Question: What is the main concern?
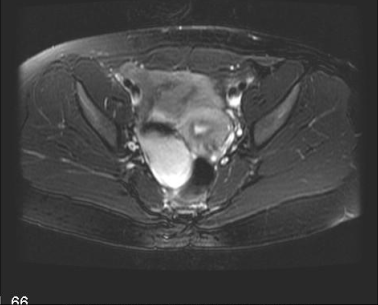
Answer: The findings suggest Ultrasound of the pelvis demonstrates a large right adnexal mass with predominantly hyperechoic echotexture.

MRI demonstrates a right ovarian cystic mass with predominantly expected homogeneously high T2 signal, with a rind of high T1/T2 signal in the anterior surface which becomes dark on fat-saturation images.  This clearly demonstrates the fatty component of what is most likely a benign cystic teratoma.. MRI demonstrates a right ovarian cystic mass with predominantly expected homogeneously high T2 signal, with a rind of high T1/T2 signal in the anterior surface which becomes dark on fat-saturation images.  This clearly demonstrates the fatty component of what is most likely a benign cystic teratoma.

(This particular image is T2 FSE with fat saturation). The patient might have a history of Patient found incidental right adnexal mass during a non-related MR imaging study..